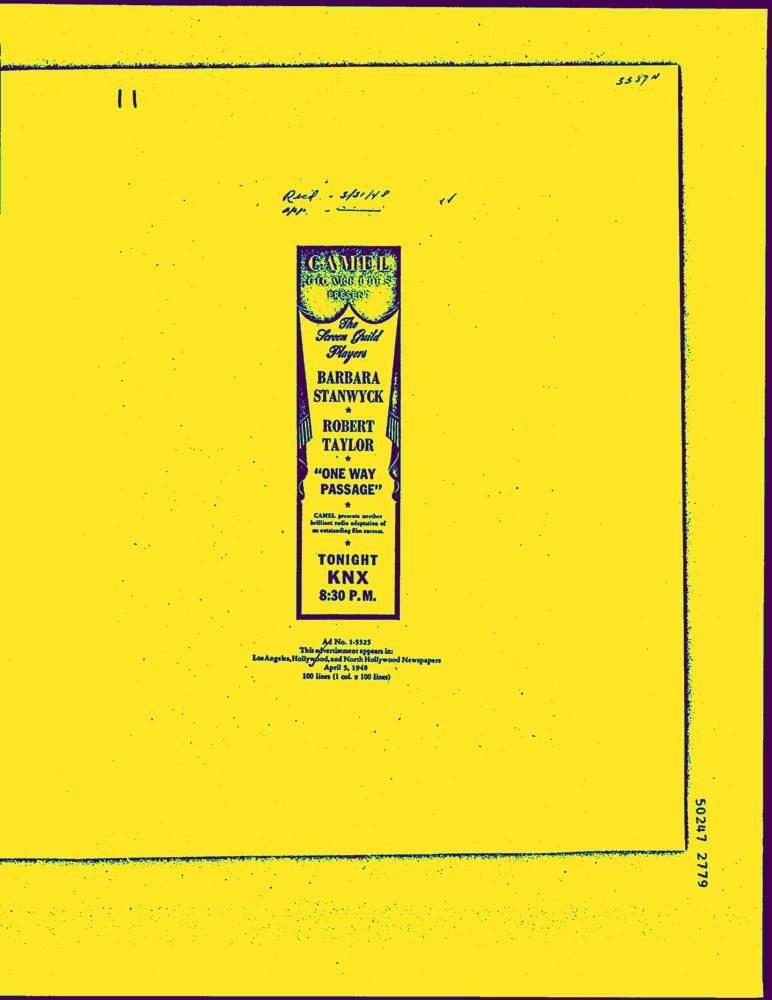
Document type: AD